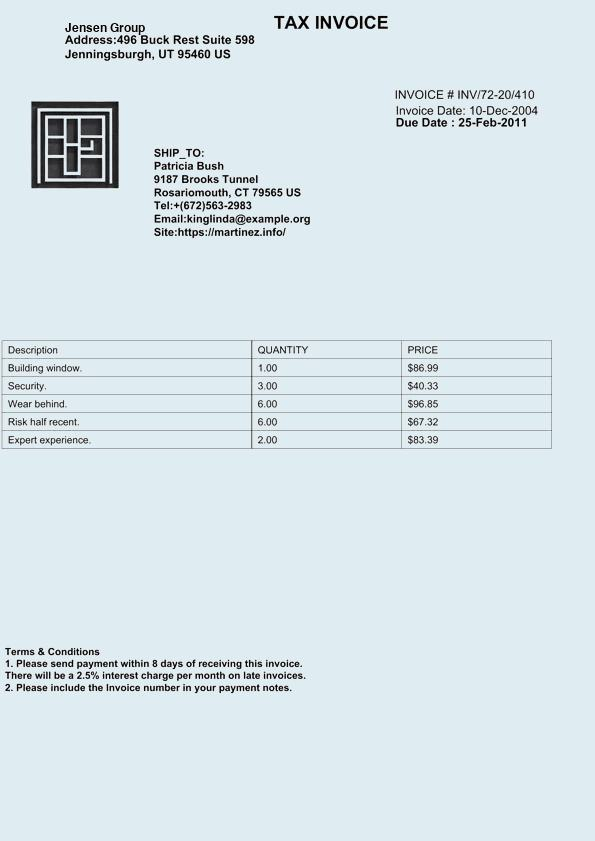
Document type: Invoice